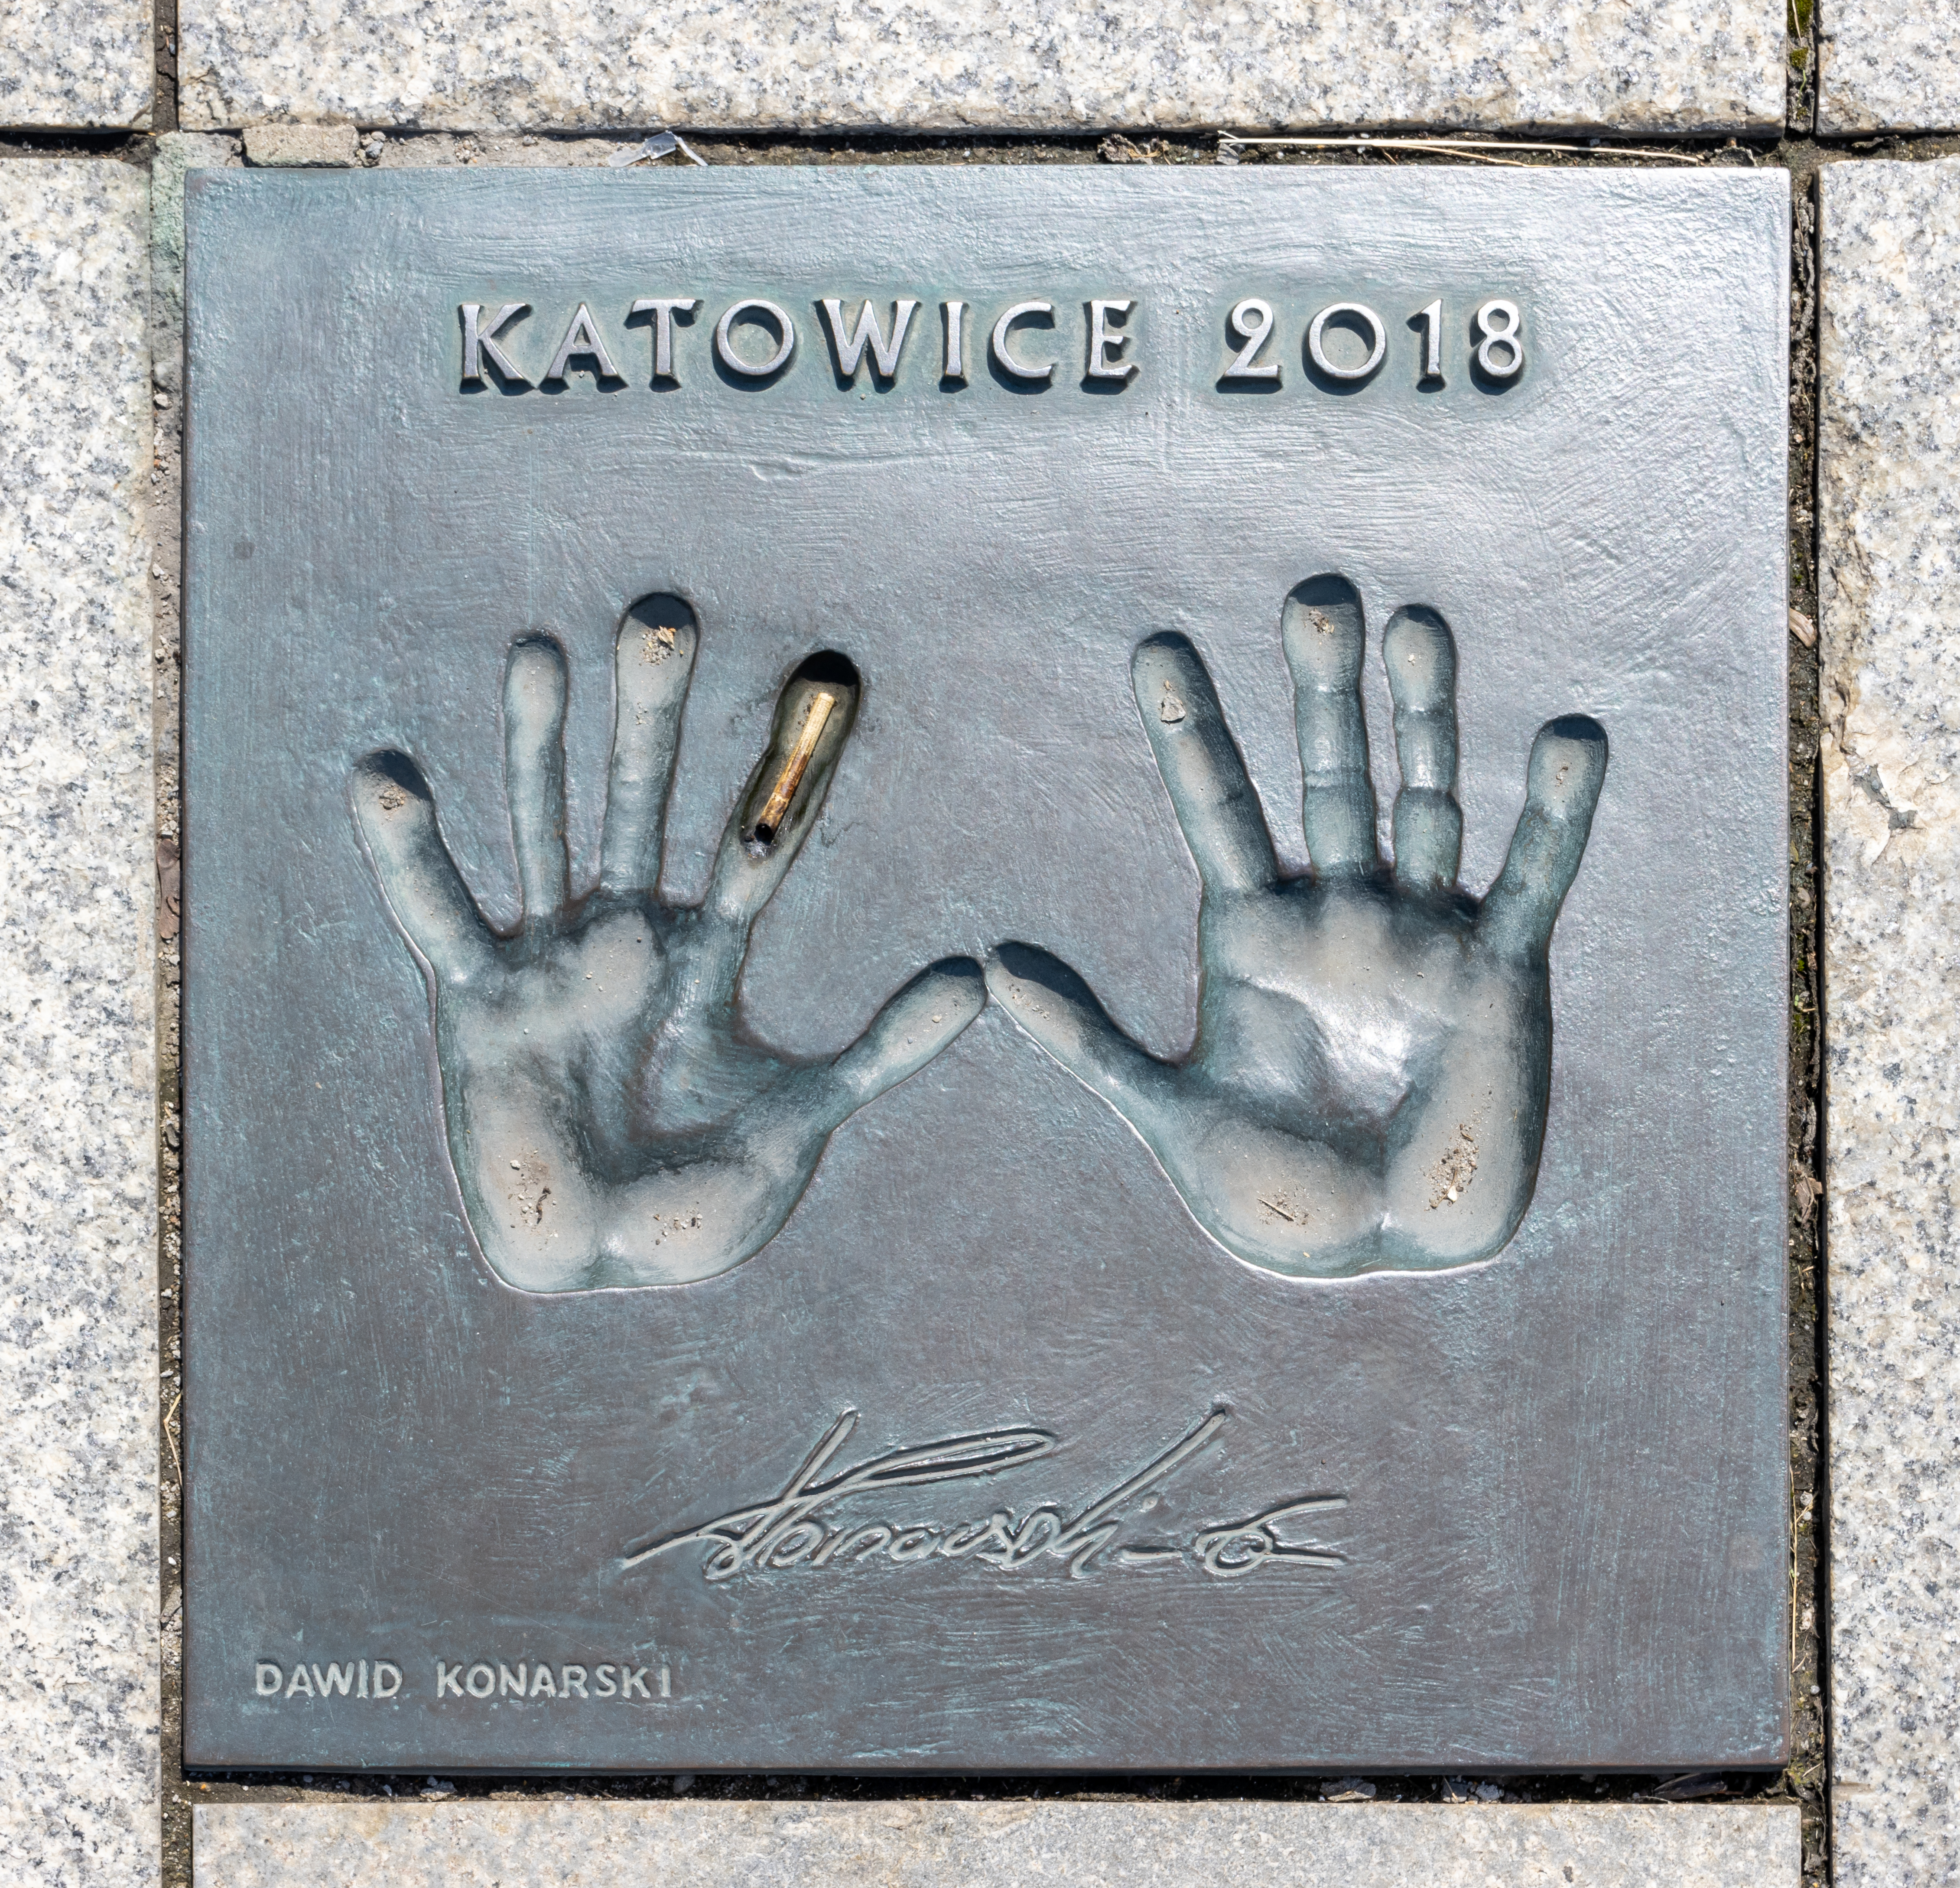
Signature of: dawid konarski